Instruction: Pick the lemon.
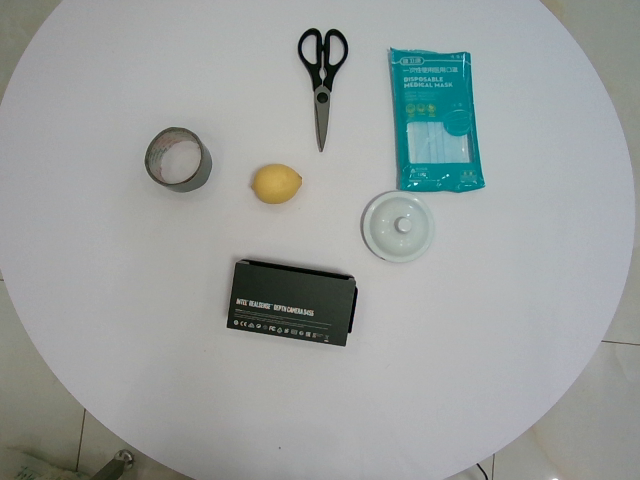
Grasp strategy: vertical